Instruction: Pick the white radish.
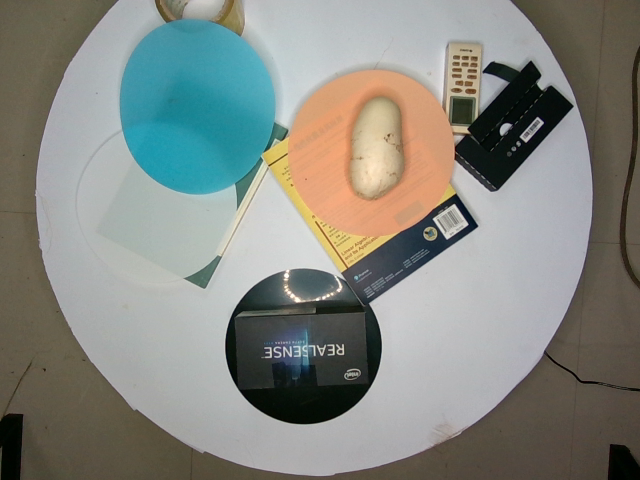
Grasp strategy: vertical